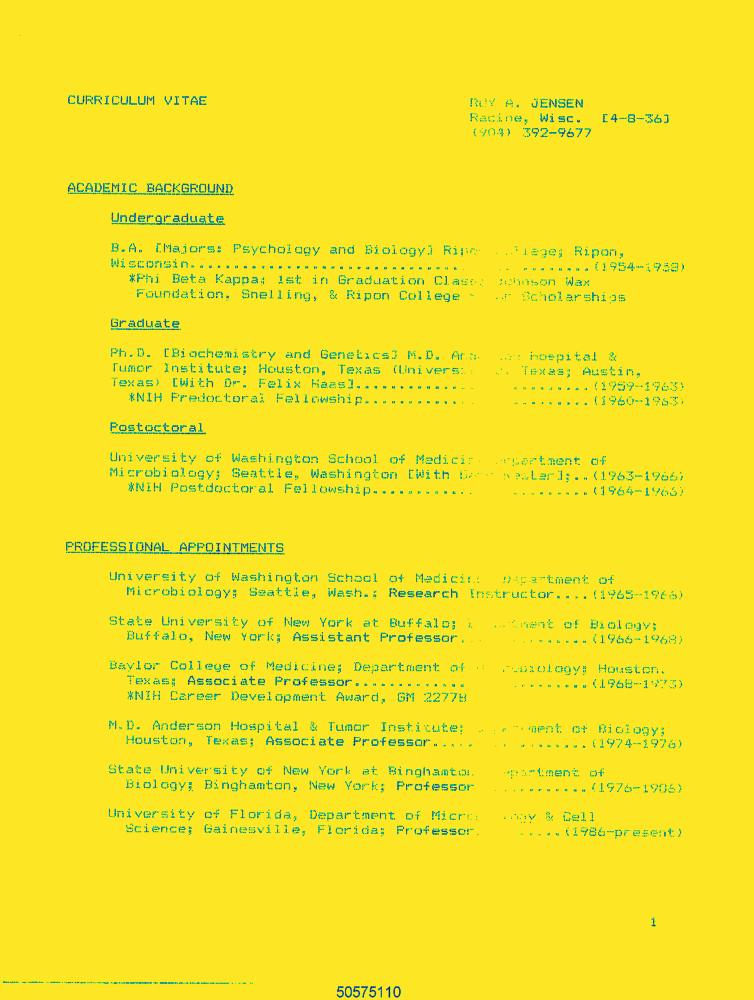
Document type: Resume-Doc